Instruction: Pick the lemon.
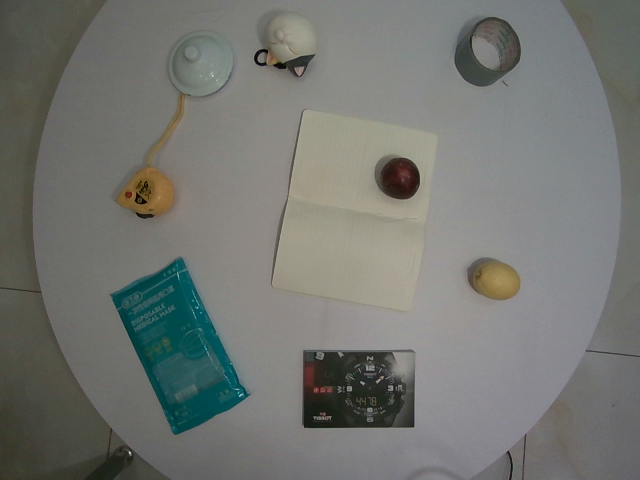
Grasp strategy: vertical